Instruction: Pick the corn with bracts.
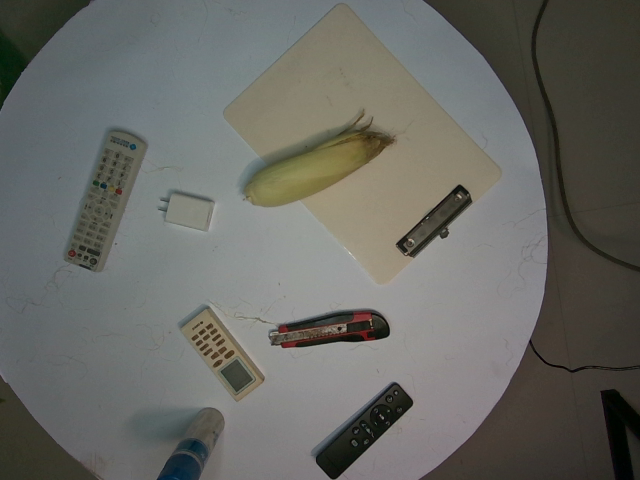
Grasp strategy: vertical